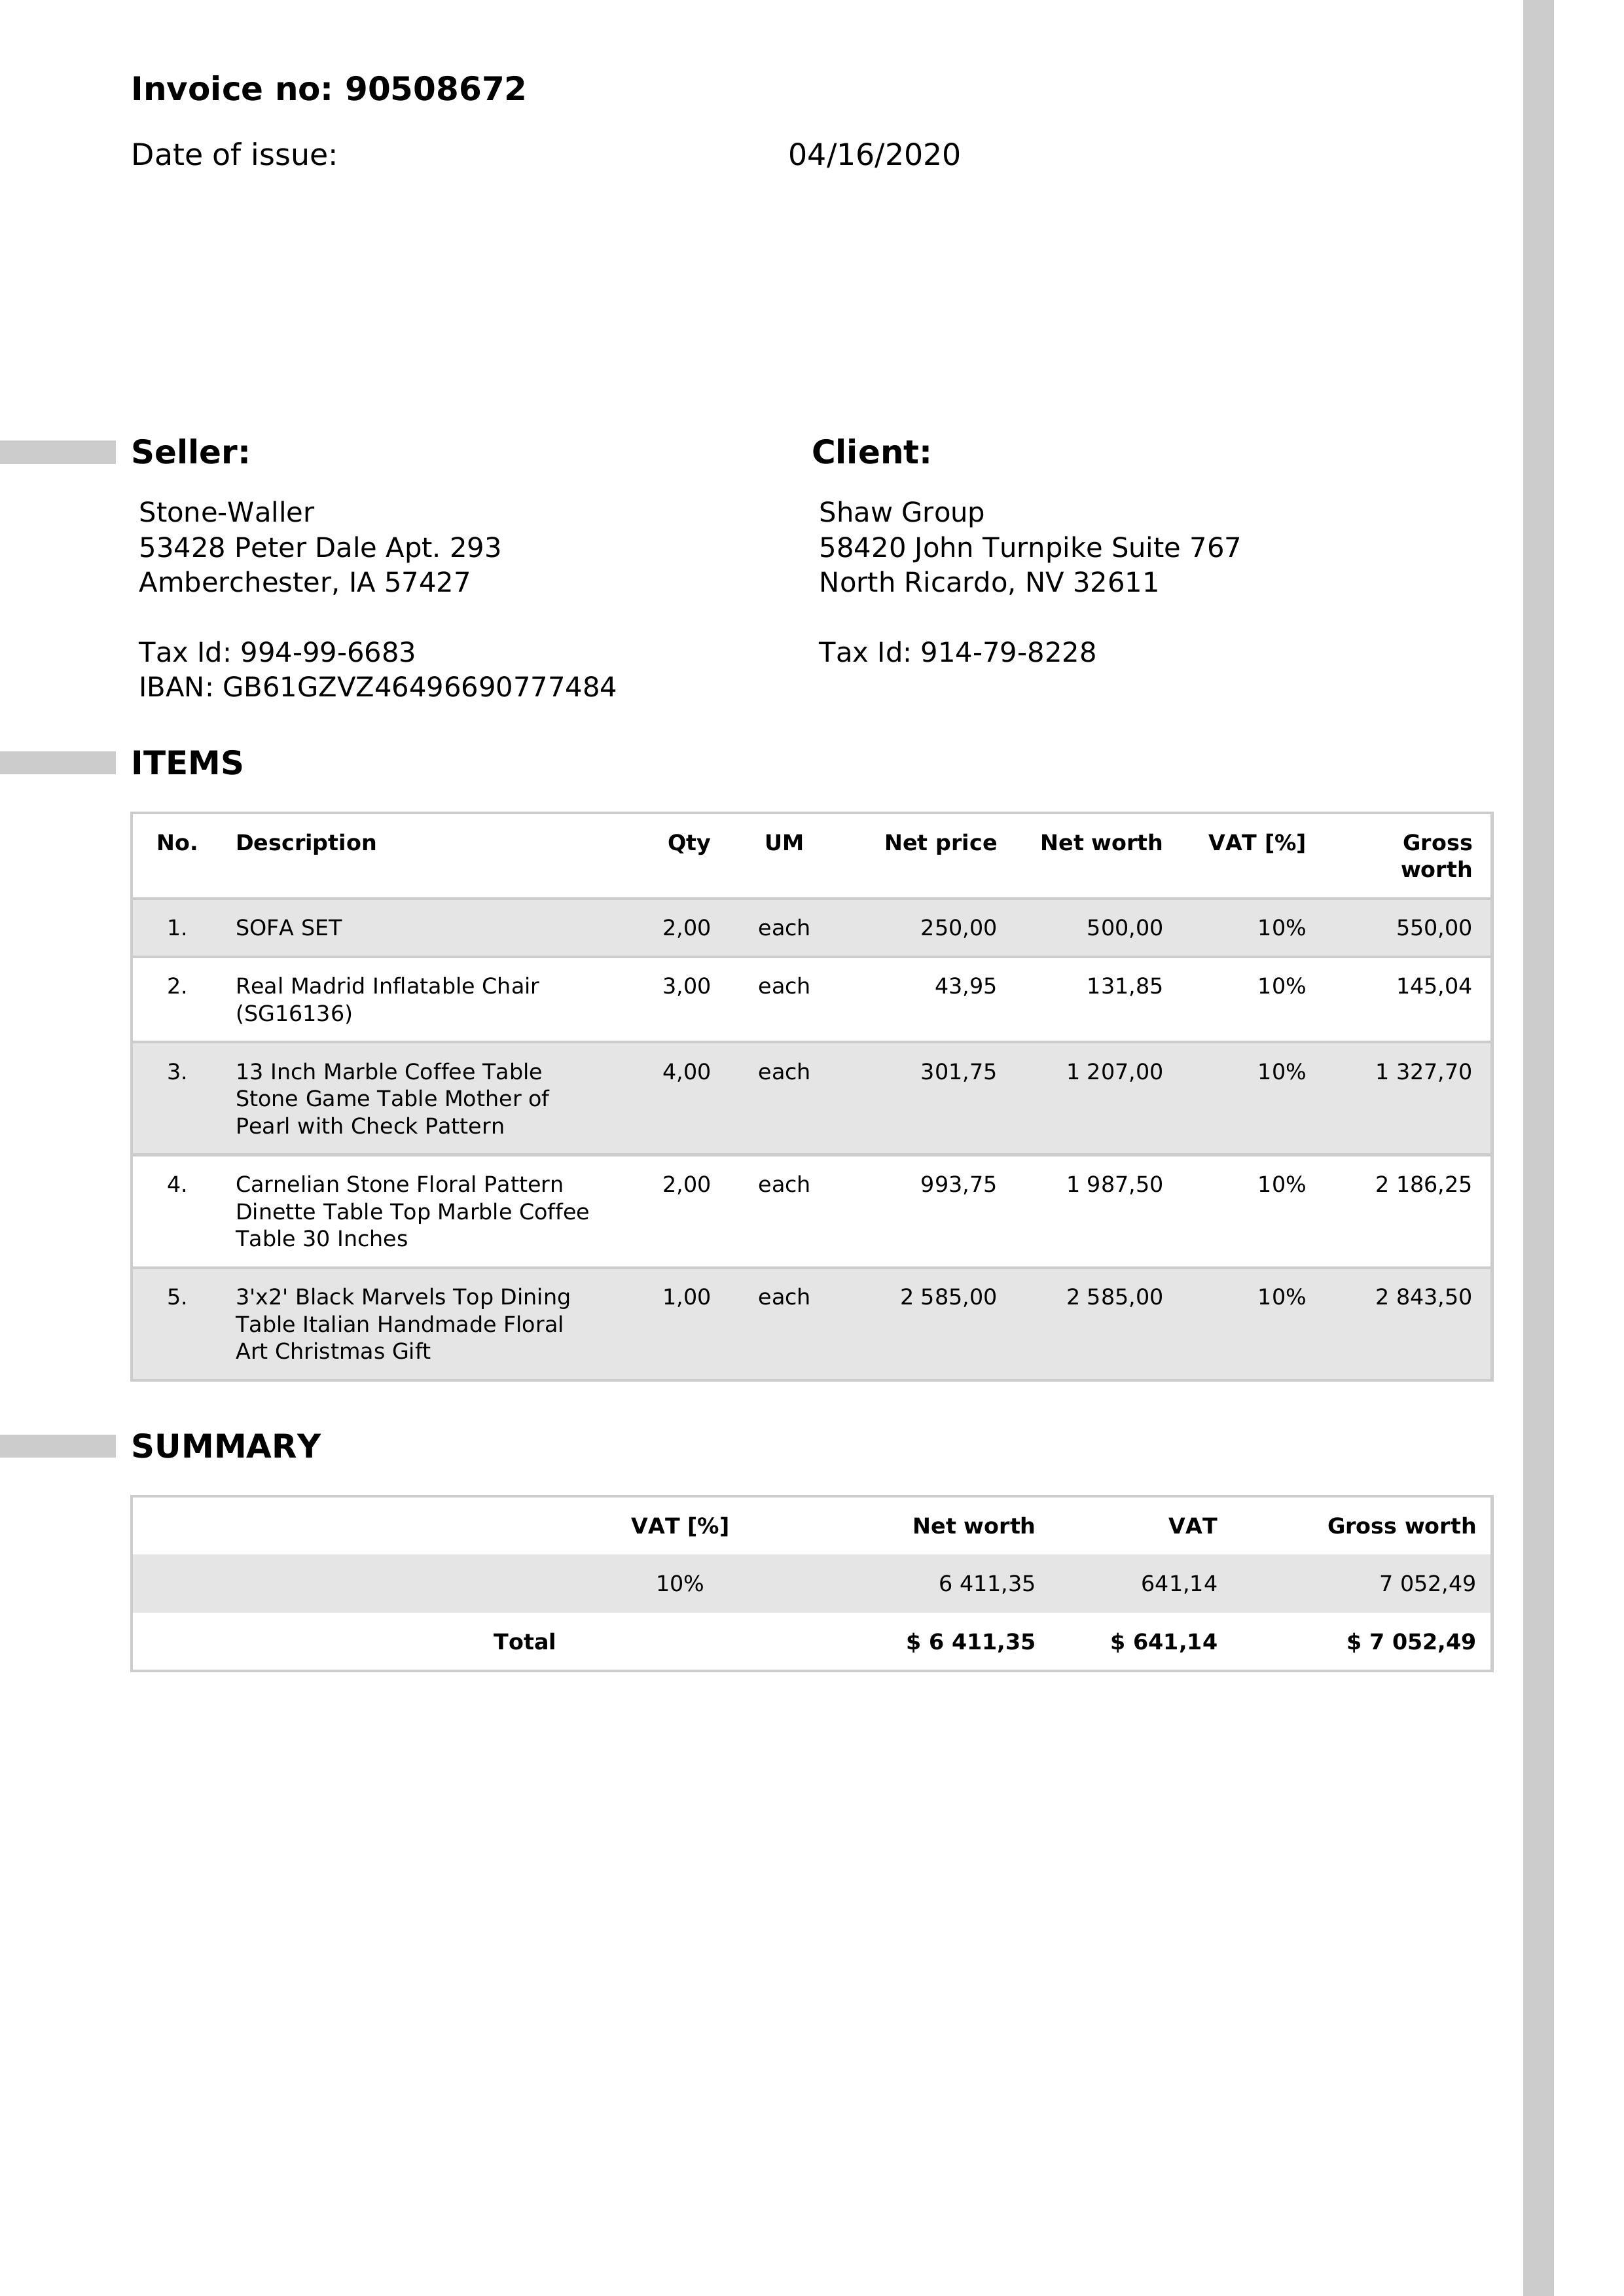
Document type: Invoice